Question: In what way does the history help explain the case?
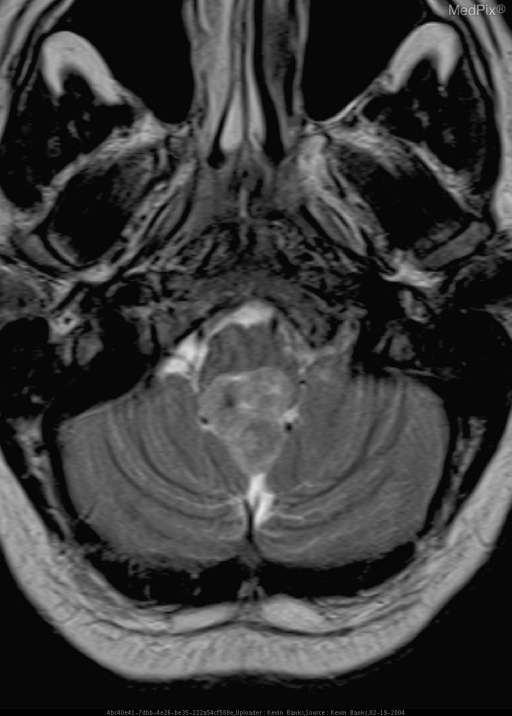
Answer: The patient's history of A 32 year-old male presented to his primary care provider with unremitting neck pain. He denied any history of trauma. The patient was unresponsive to conservative therapy and plain-film radiographic evaluation was negative. Patient was subsequently referred for a cervical spine MR for further evaluation. is key in understanding the case.